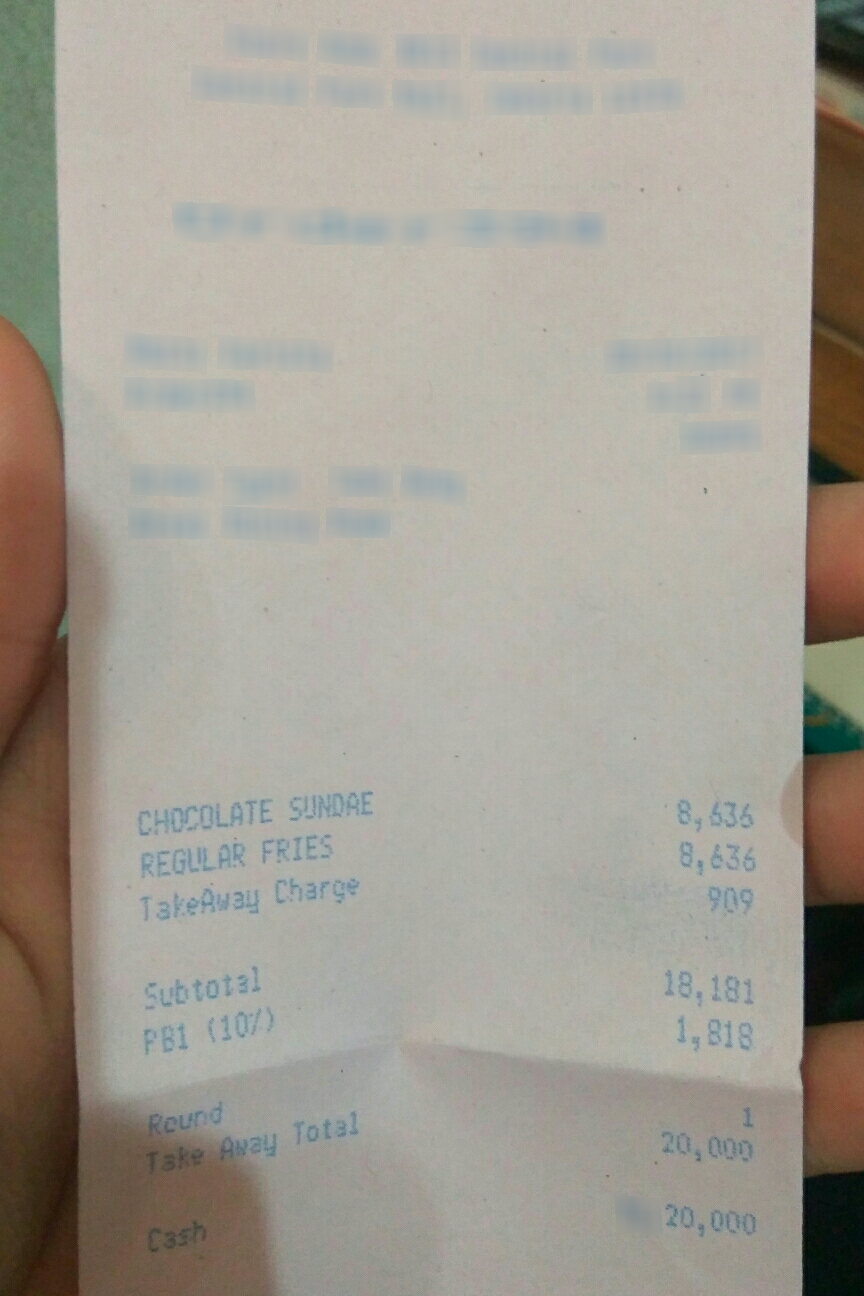
Number of items: 3
Subtotal: 18,181
Tax: 1,818
Other charges: 1
Total: 20,000
OCR text regions:
text: CHOCOLATE
text: SUNDAE
text: 8,636
text: REGULAR
text: FRIES
text: 8,636
text: TakeAway
text: Charge
text: 909
text: Subtotal
text: 18,181
text: PB1
text: (10%)
text: 1,818
text: Round
text: 1
text: Take
text: Away
text: Total
text: 20,000
text: Cash
text: 20,000